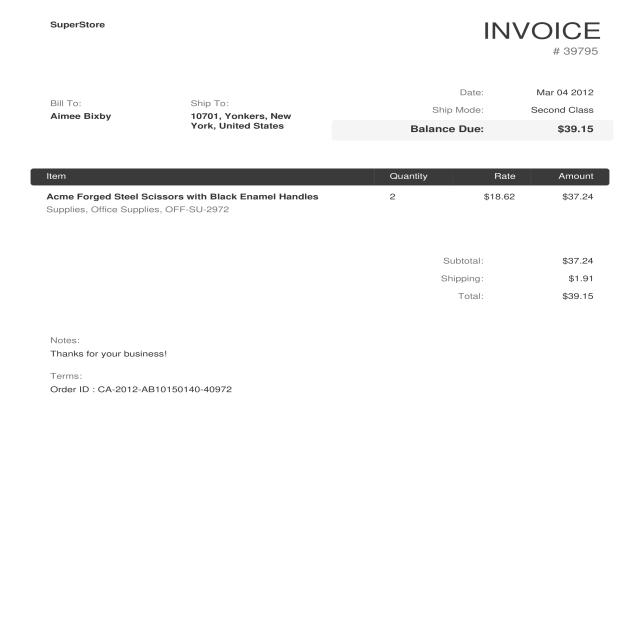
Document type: Invoice